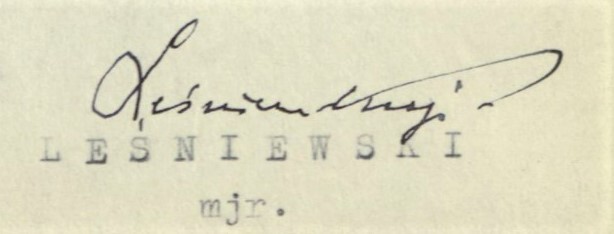
Signature of: kazimierz leśniewski